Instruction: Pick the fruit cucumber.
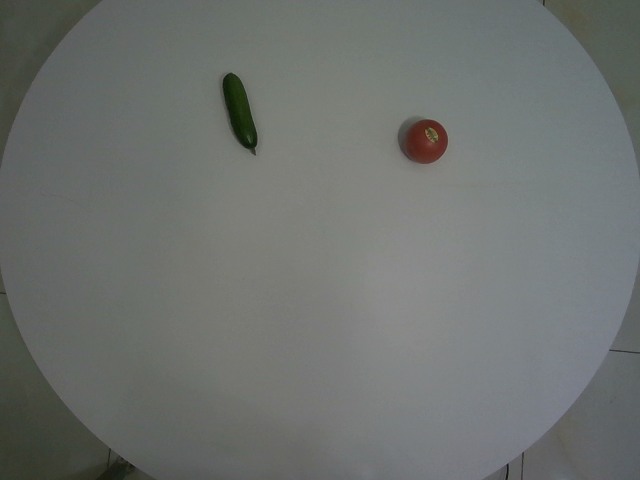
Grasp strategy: vertical